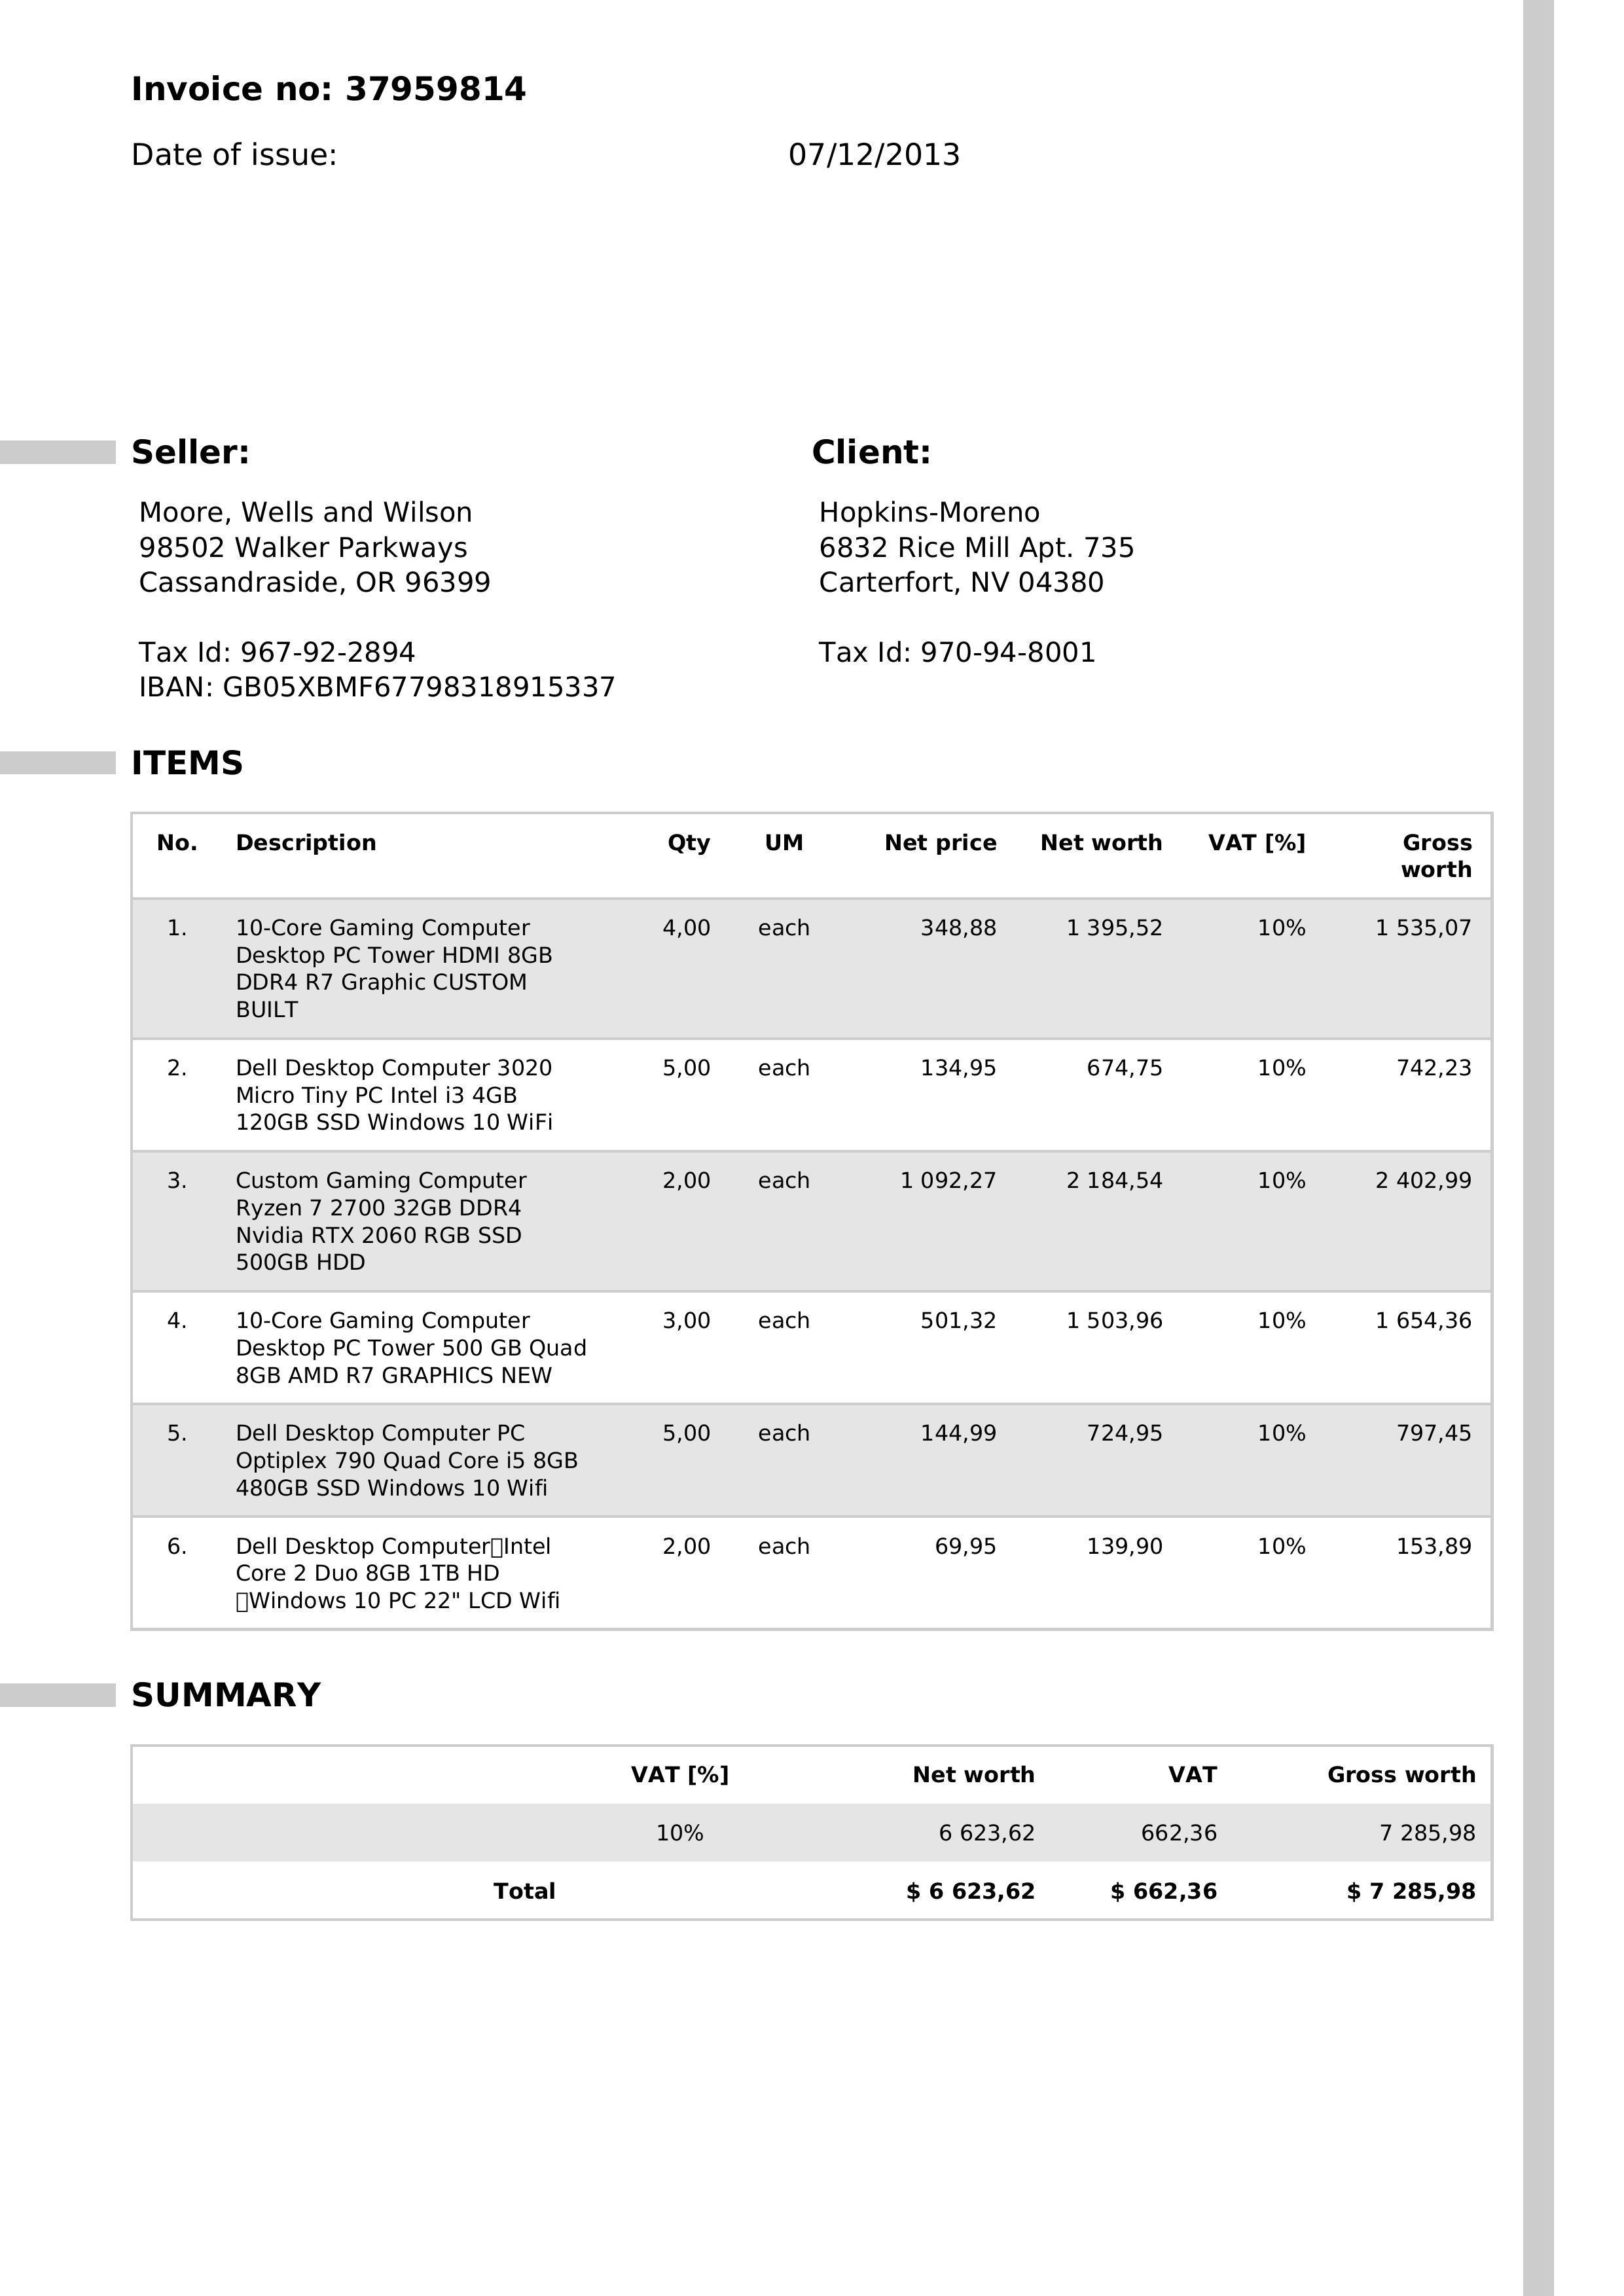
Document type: Invoice